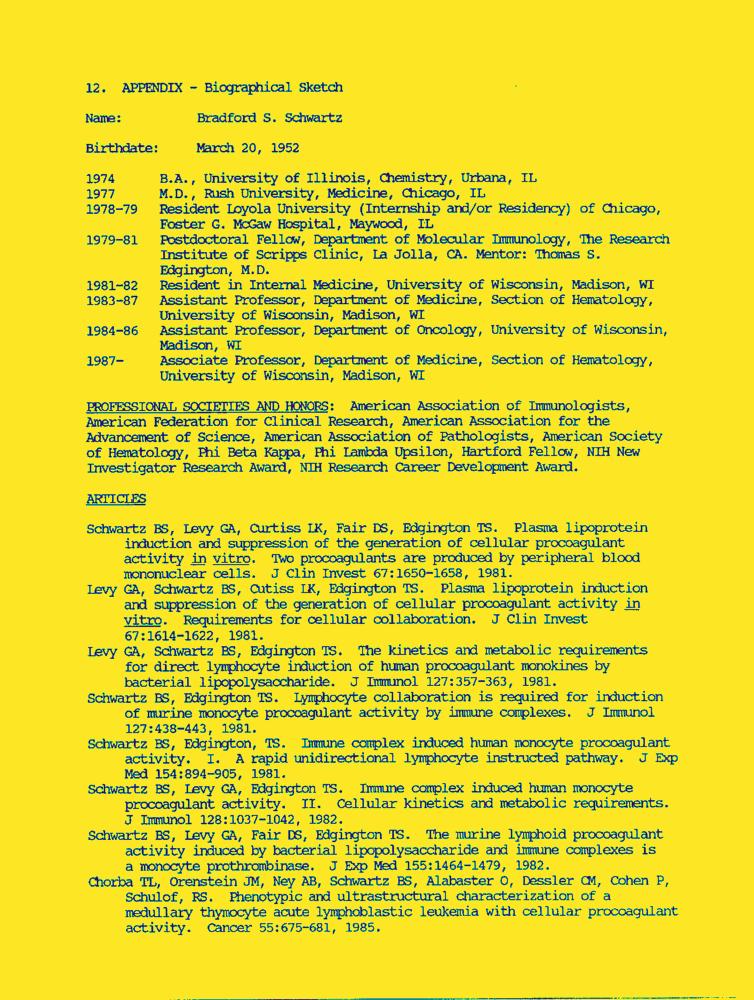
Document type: Resume-Doc